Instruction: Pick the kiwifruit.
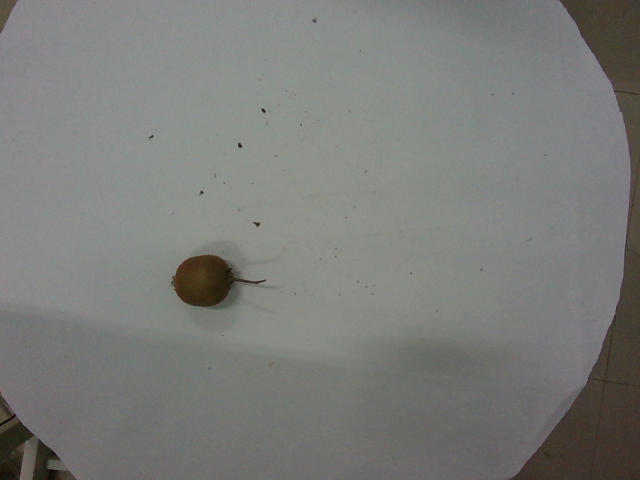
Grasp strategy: vertical